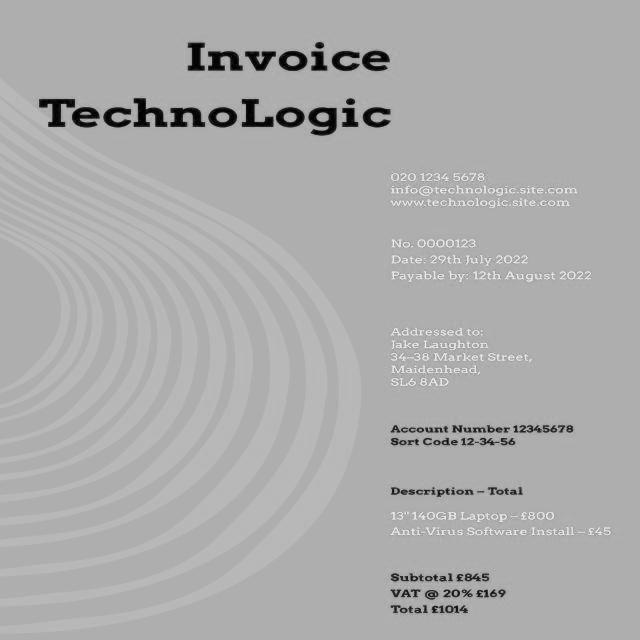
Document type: Invoice